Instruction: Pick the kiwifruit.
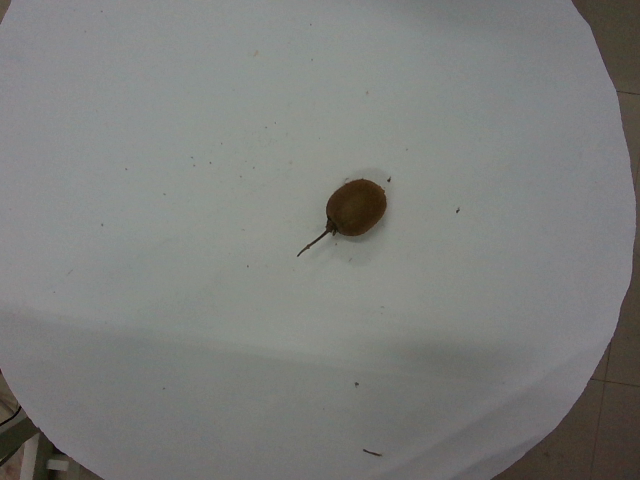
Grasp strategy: vertical